Question: What is the date of the hearing as scheduled in the document?
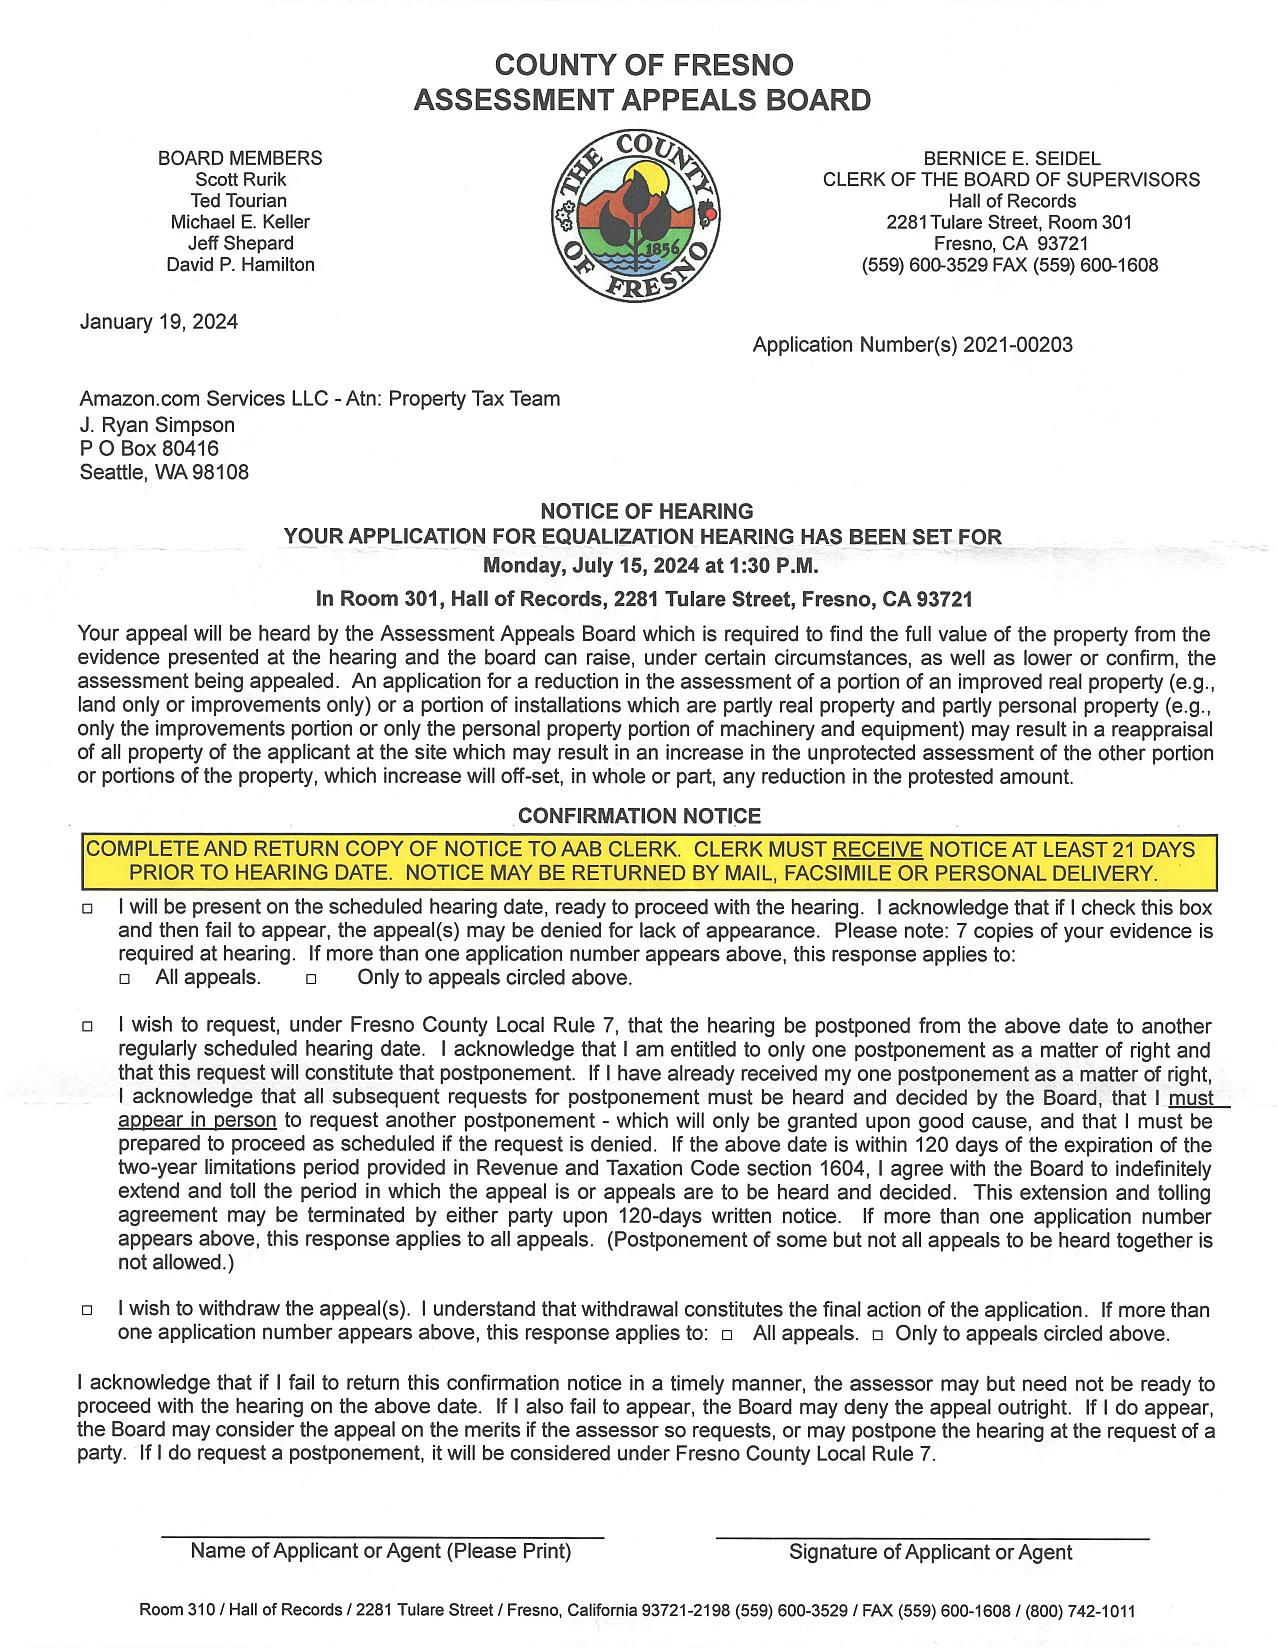
Answer: "Monday, July 15, 2024 at 1:30 P.M."